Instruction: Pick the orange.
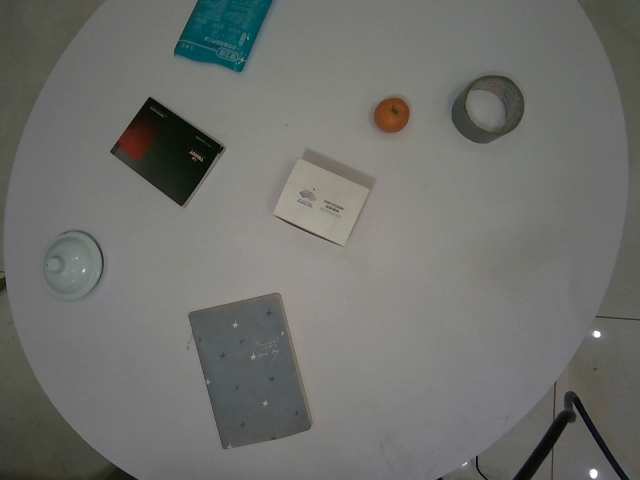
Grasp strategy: vertical